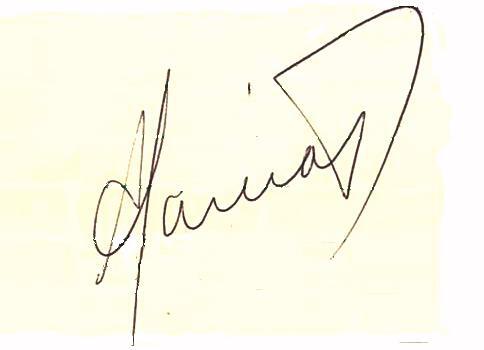
Signature of: alan garcía